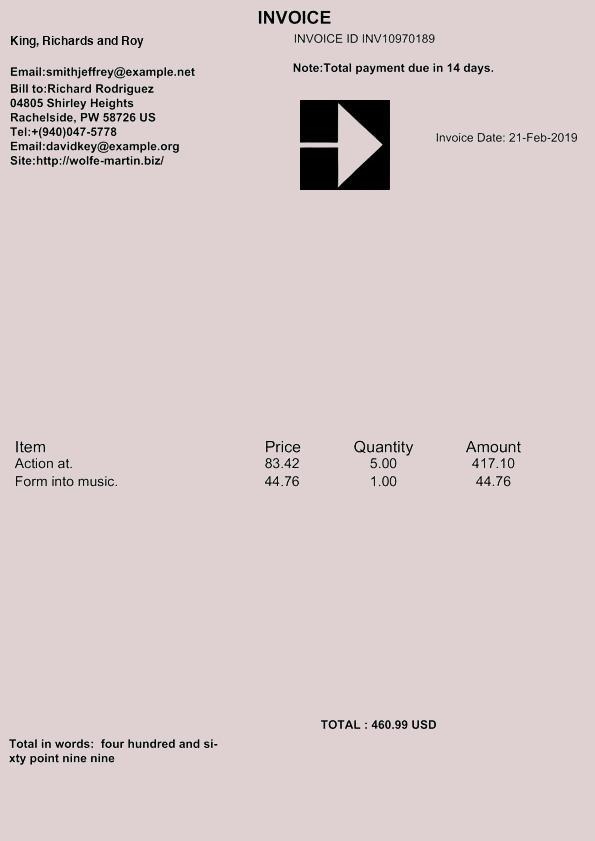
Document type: Invoice